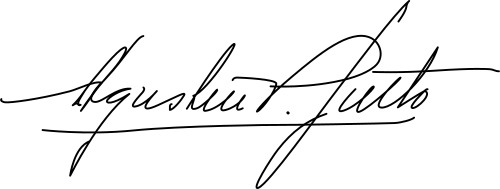
Signature of: agustín pedro justo